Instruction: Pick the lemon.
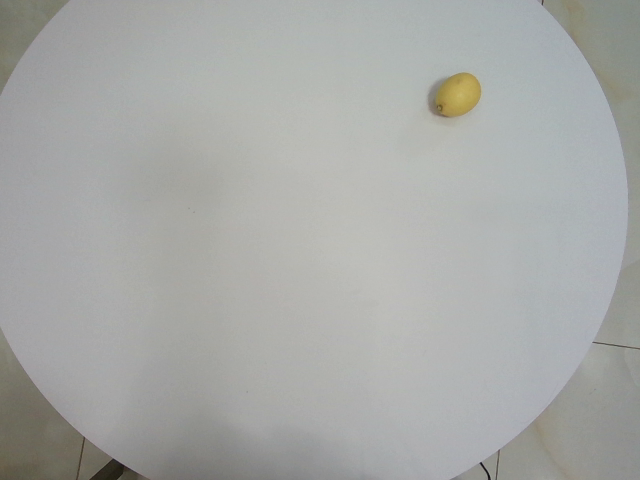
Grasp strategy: vertical